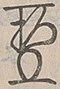
Signature of: shō tei